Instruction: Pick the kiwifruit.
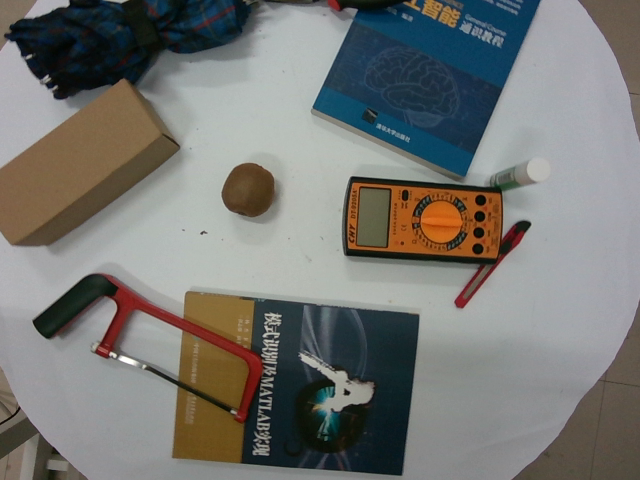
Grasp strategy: vertical